Question: What is the main concern?
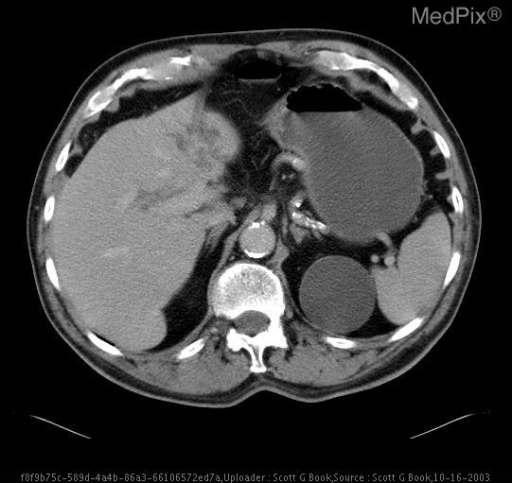
Answer: The findings suggest 4x4cm hepatic mass with necrotic center
both early and delayed enhancement
associated left portal vein thrombosis and left hepatic lobe atrophy.

Ultrasound images of biopsy of heterogeneous liver mass.. Arterial phase contrast. The patient might have a history of 84 year old white male with vague RUQ abdominal pain and elevated CA 19-9 marker..